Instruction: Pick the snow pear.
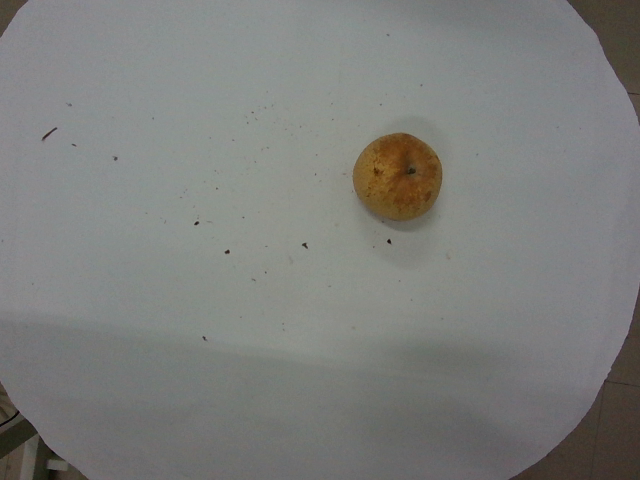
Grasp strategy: vertical